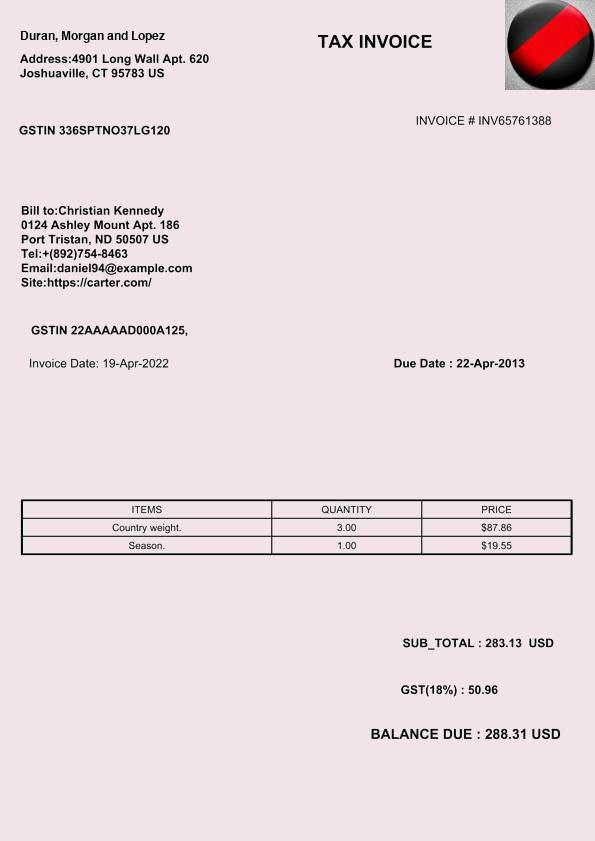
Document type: Invoice